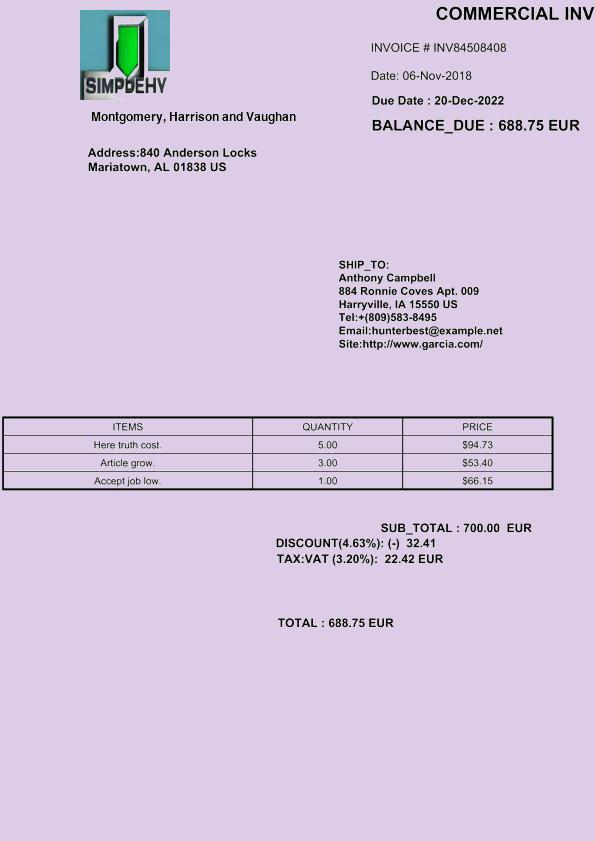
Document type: Invoice